Question: In what way does the history help explain the case?
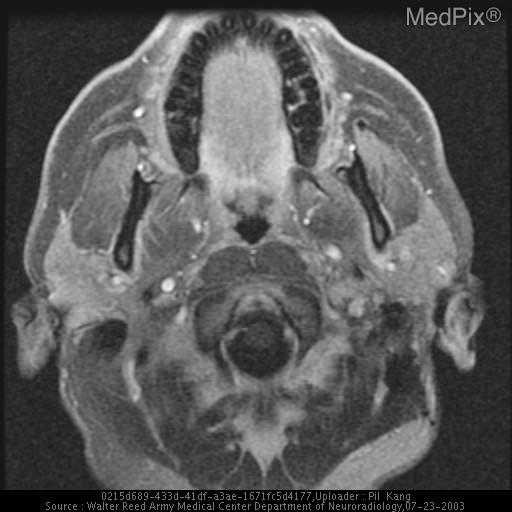
Answer: The patient's history of Patient with prior history of left paraganglioma at the carotid bifurcation, with recent MR suggestive of recurrence. is key in understanding the case.